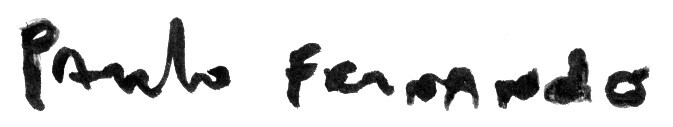
Signature of: paulo fernando craveiro